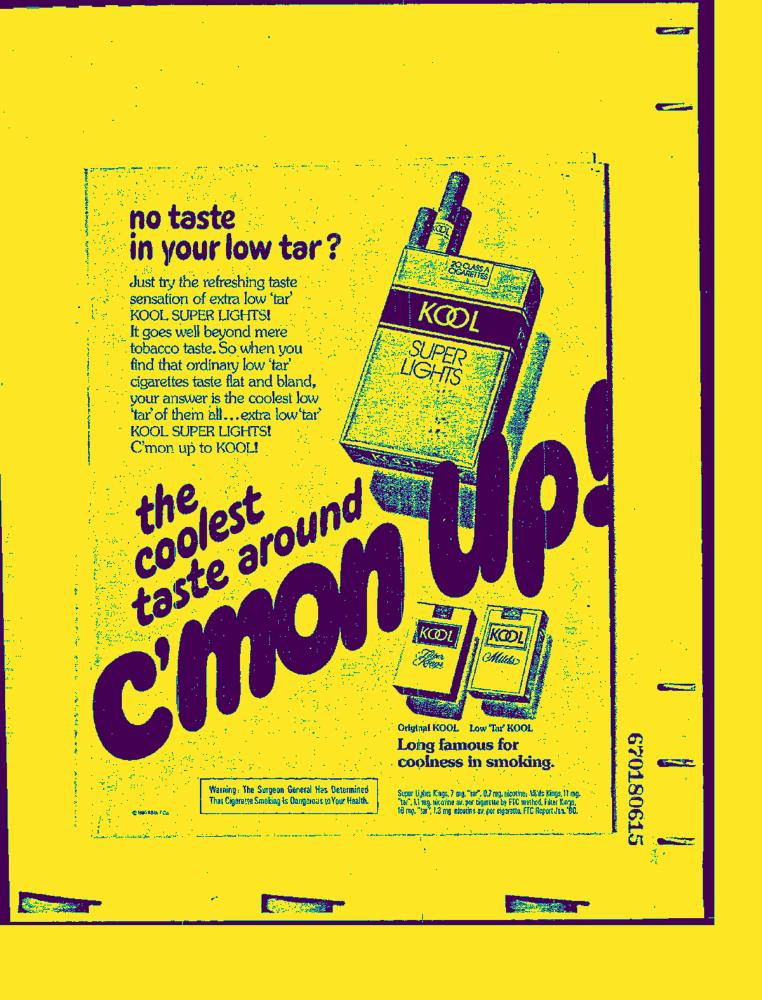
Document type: AD